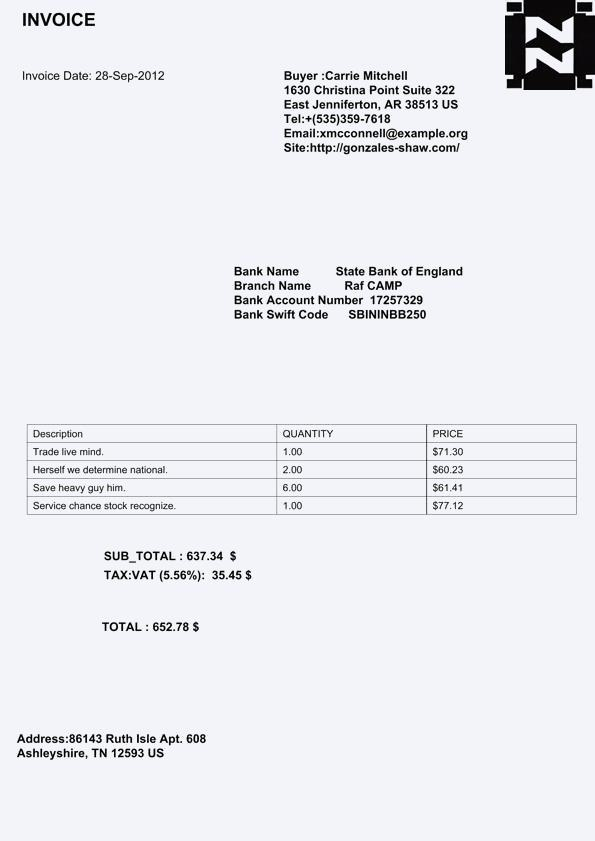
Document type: Invoice